Question: What is the name of the tenant mentioned in the document?
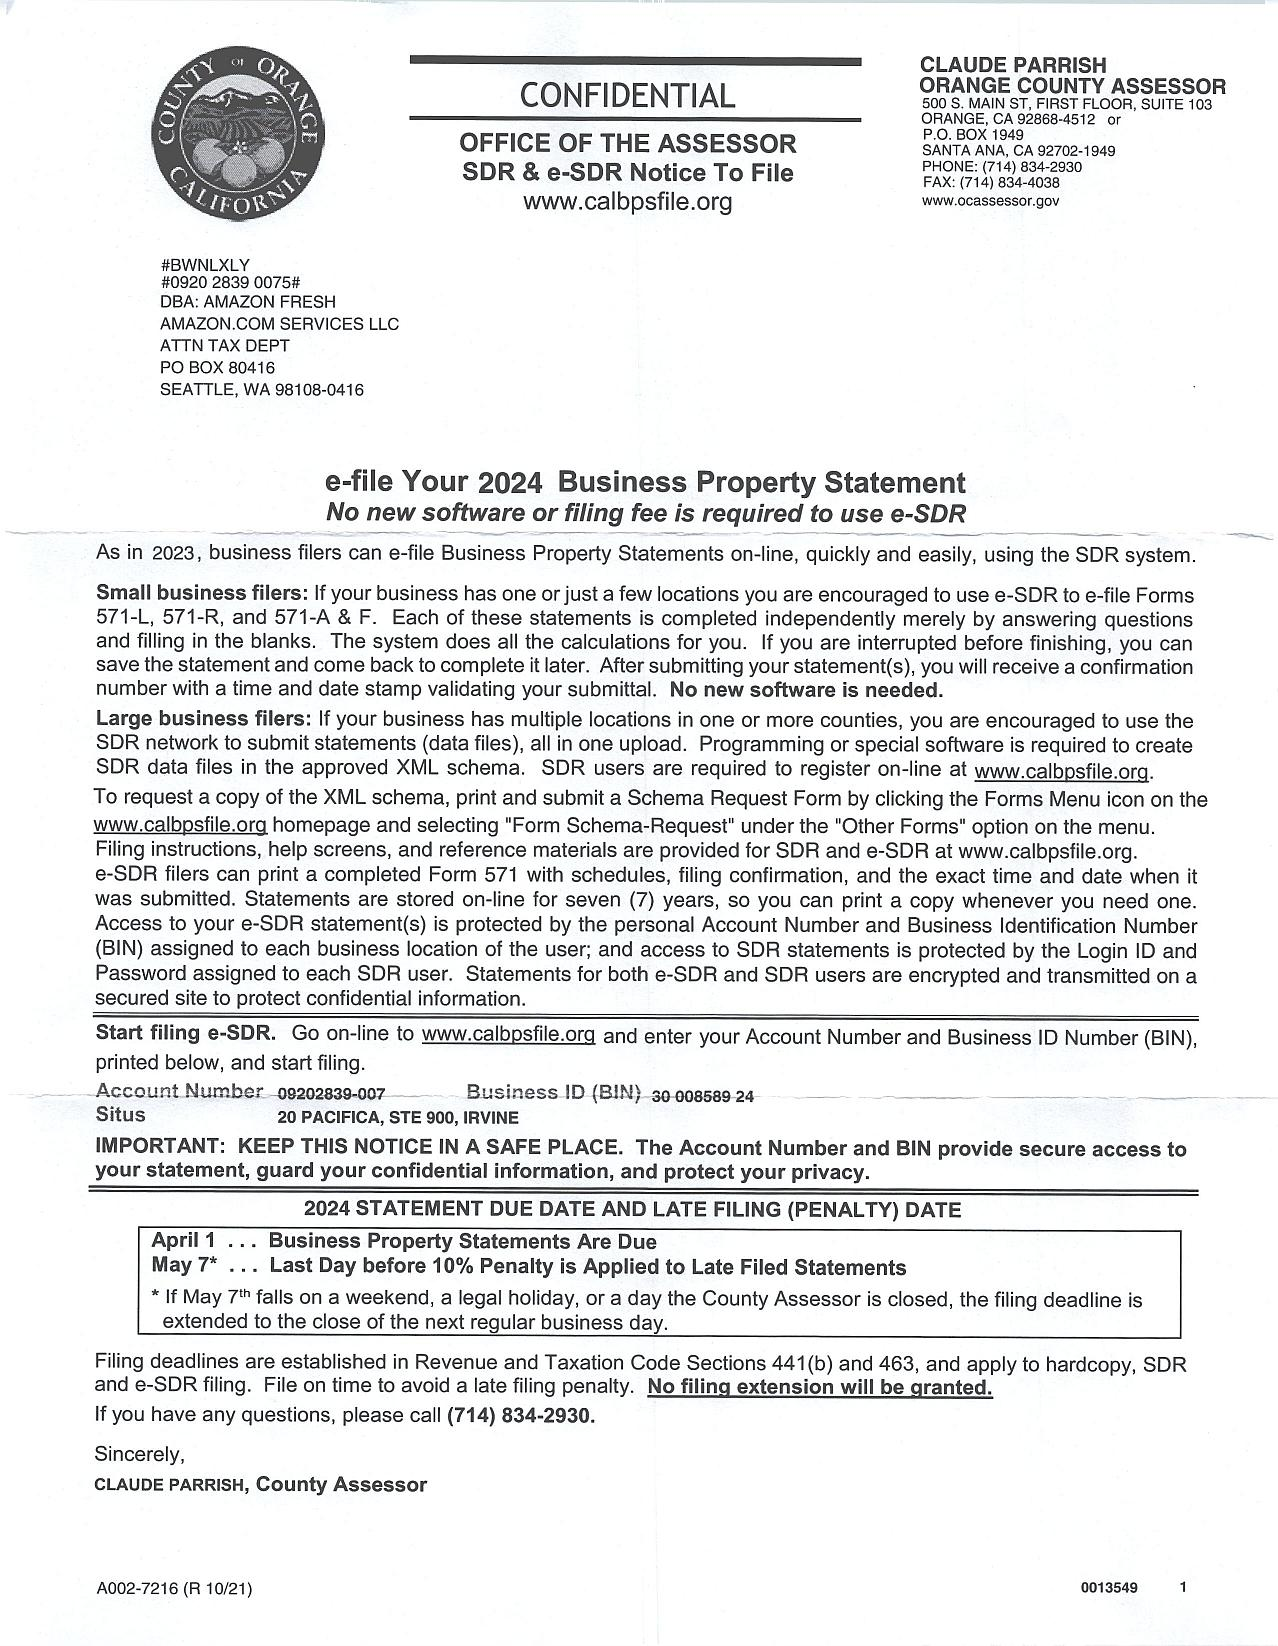
Answer: "AMAZON FRESH AMAZON.COM SERVICES LLC"